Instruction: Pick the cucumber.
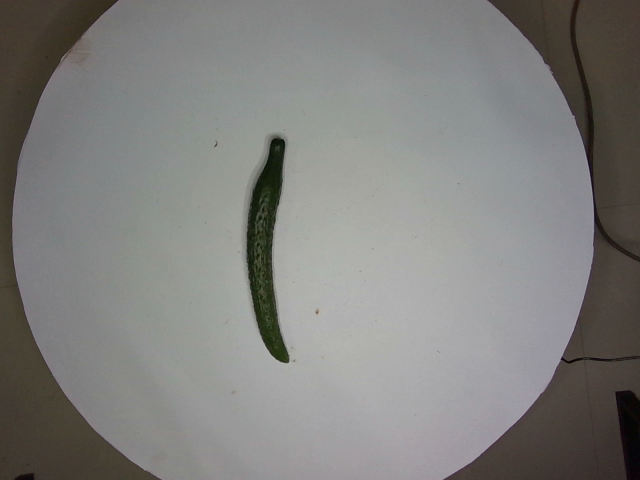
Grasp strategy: vertical